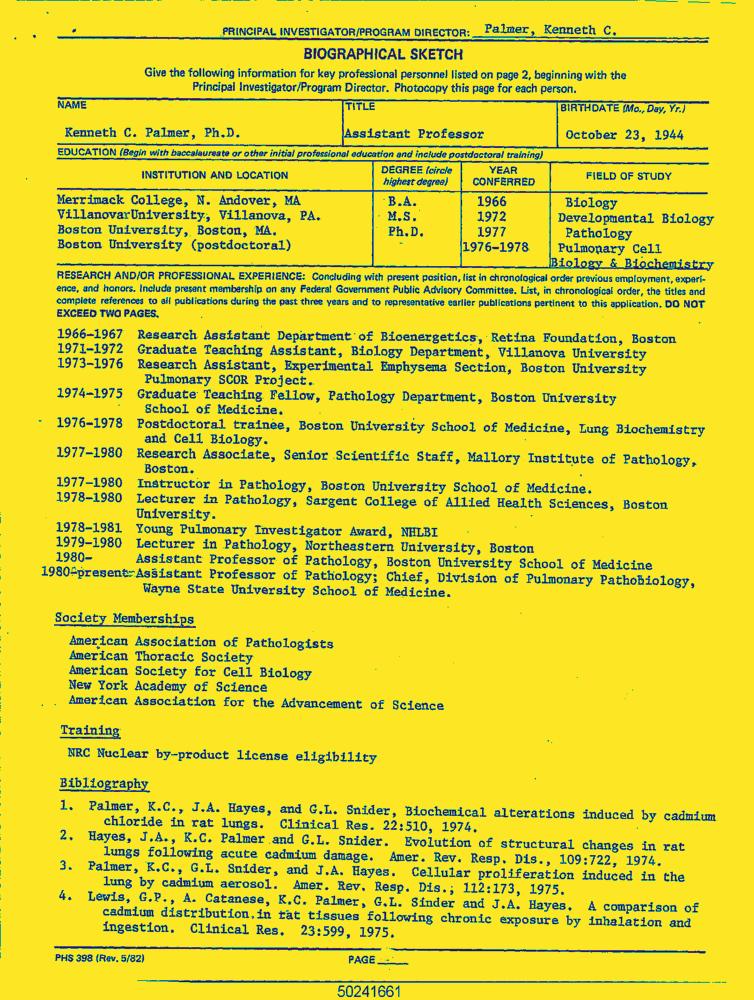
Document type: Resume-Doc